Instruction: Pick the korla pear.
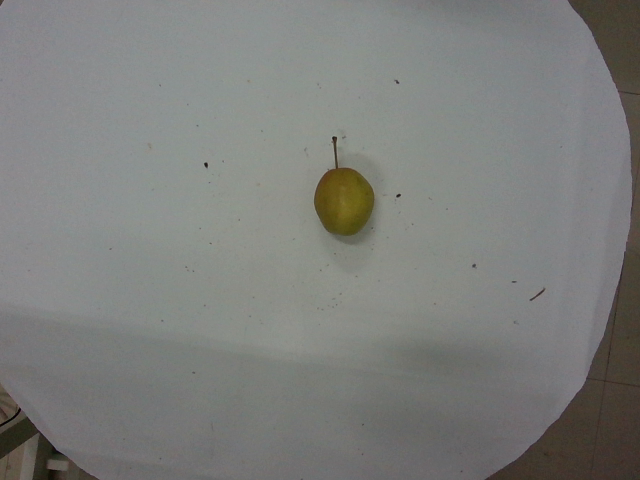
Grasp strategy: vertical